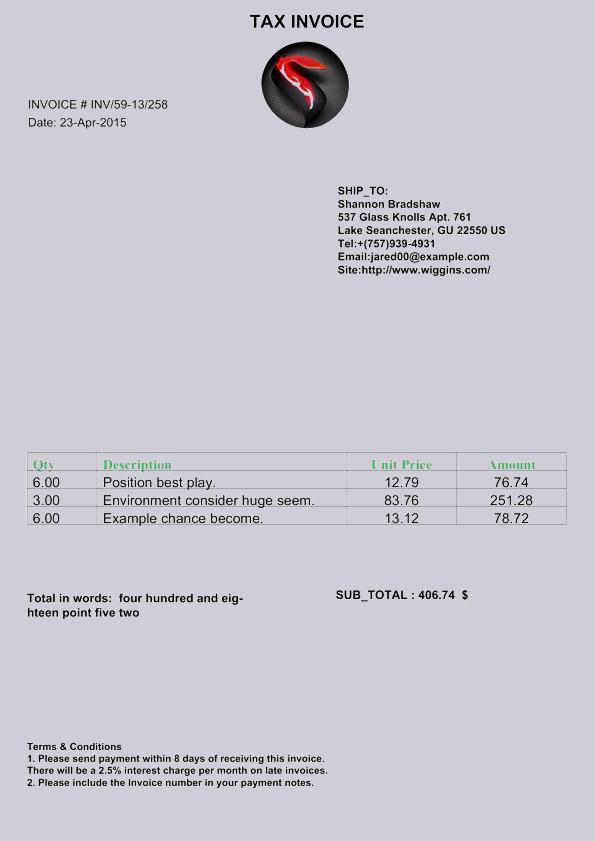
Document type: Invoice